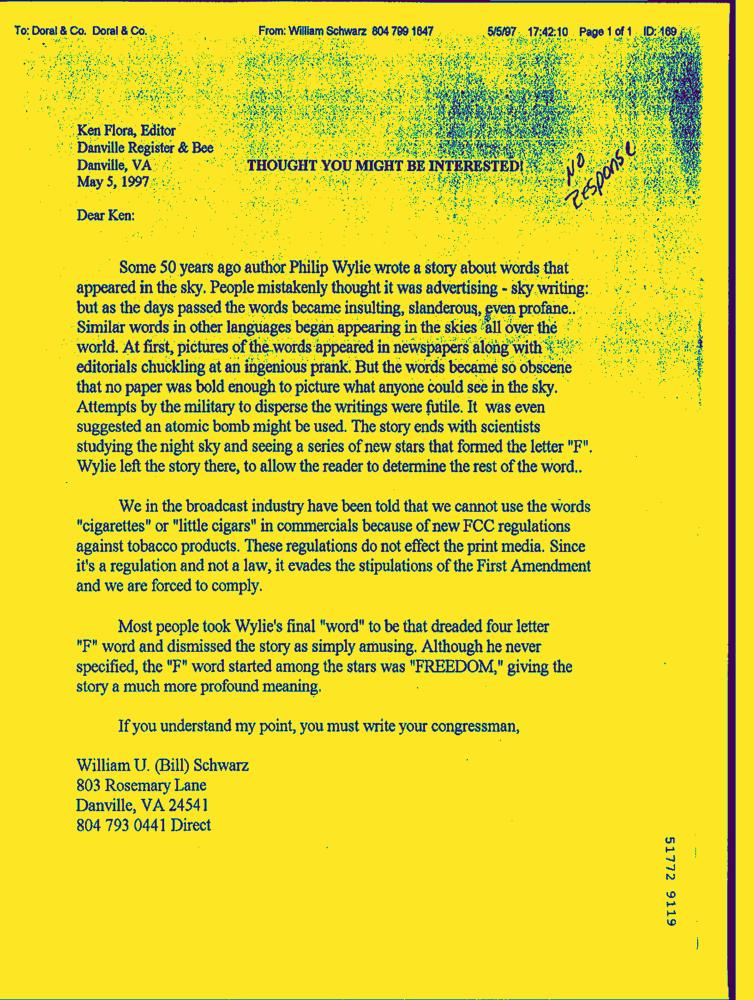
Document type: Letter-Doc